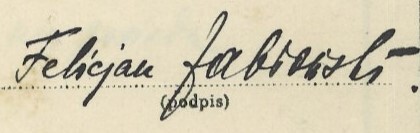
Signature of: q121488438